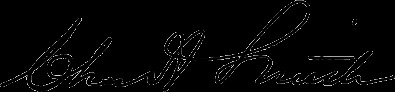
Signature of: charles aurelius smith